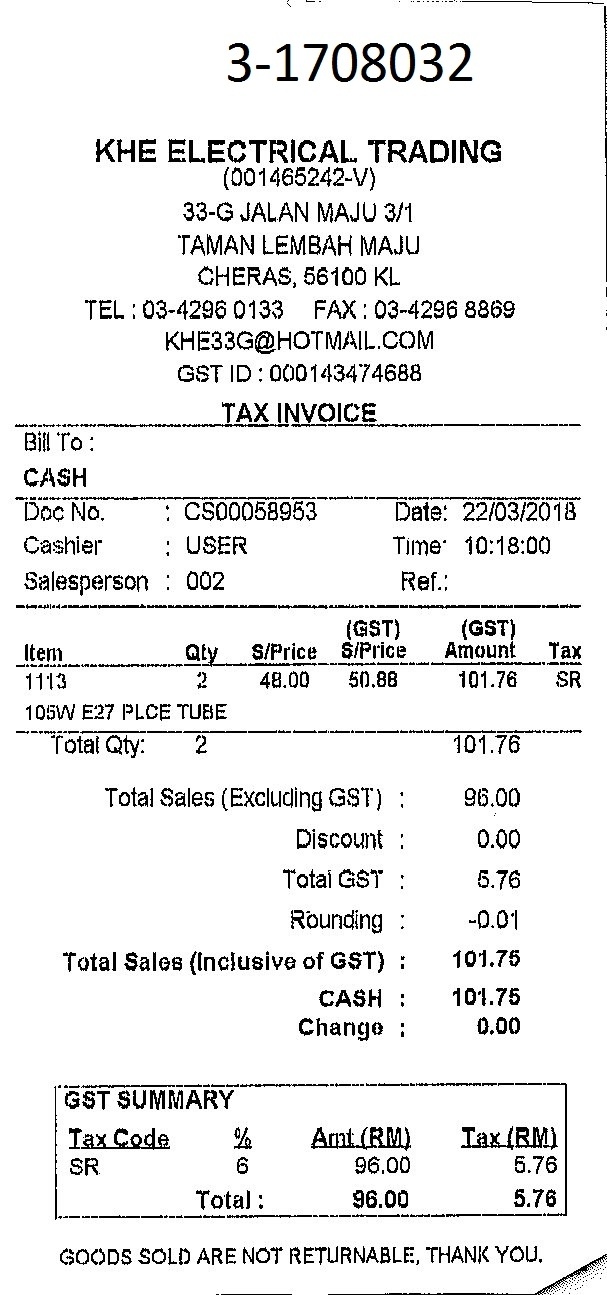
3-1708032
KHE ELECTRICAL TRADING
(001465242-V)
33-G JALAN MAJO 3/1
TAMAN LEMBAH MAJU
CHERAS, 56100 KL
TEL: 03-4296 0133
FAX: 03-4296 8869
KHE33G@HOTMAIL.COM
GST ID: 000143474688
TAX INVOICE
BILL TO:
CASH
DOC NO.
DATE: 22/03/2018
CASHIER
TIME: 10:18:00
SALESPERSON:
REF:
(GST)
(GST)
ITEM
QTY
S/PRICE
S/PRICE
AMOUNT
TAX
1113
2
48.00
50.88
101.76
SR
105W E27 PLCE TUBE
TOTAL QTY:
101.76
TOTAL SALES(EXCLUDING GST) :
96.00
DISCOUNT :
0.00
TOTAL GST :
5.76
ROUNDING :
-0.01
TOTAL SALES(INCLUSLVE OF GST) :
101.75
CASH :
101.75
CHANGE :
0.00
GST SUMMARY
TAX CODE
%
AMT(RM)
TAX(RM)
SR
6
96.00
5.76
TOTAL:
96.00
5.76
GOODS SOLD ARE NOT RETURNABLE, THANK YOU.
: CS00058953
: USER
002
2